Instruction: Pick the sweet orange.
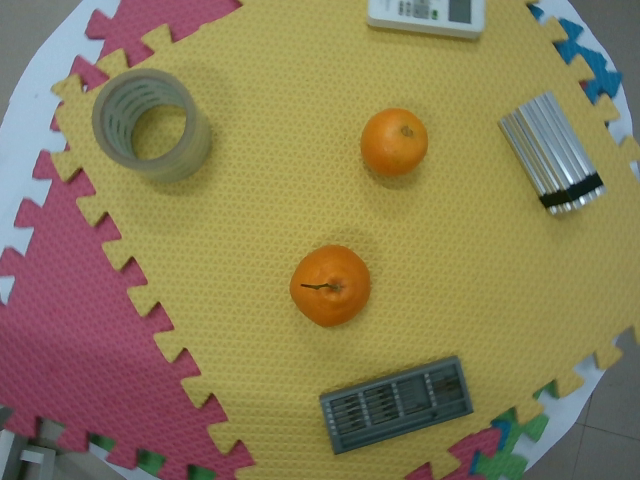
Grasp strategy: vertical